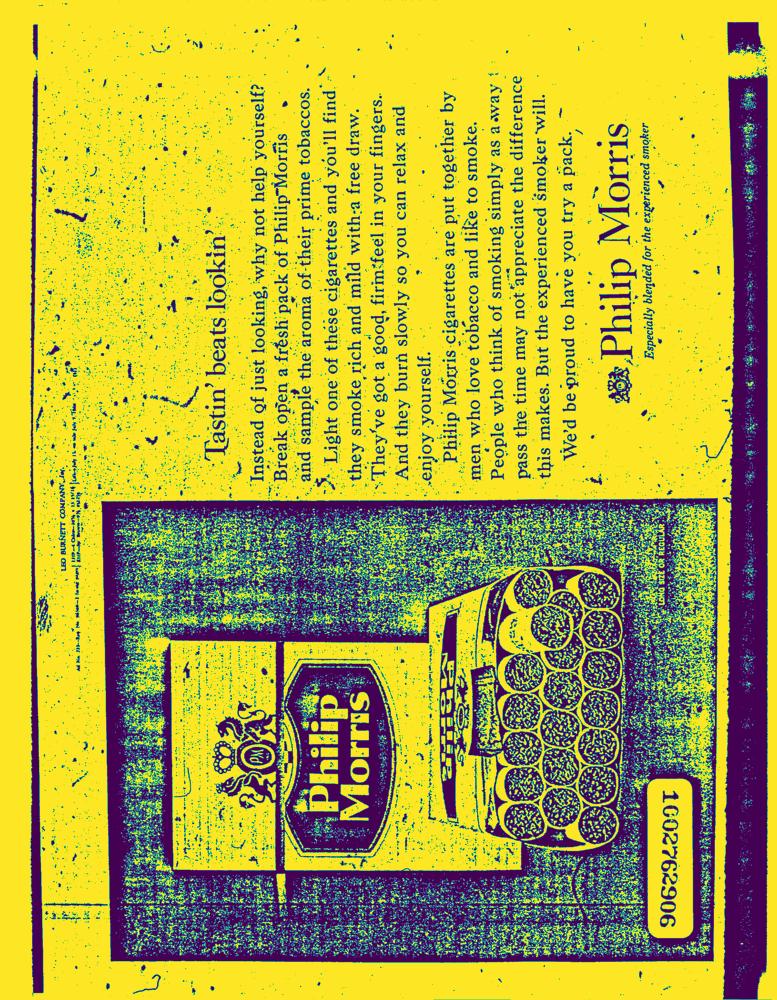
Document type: AD